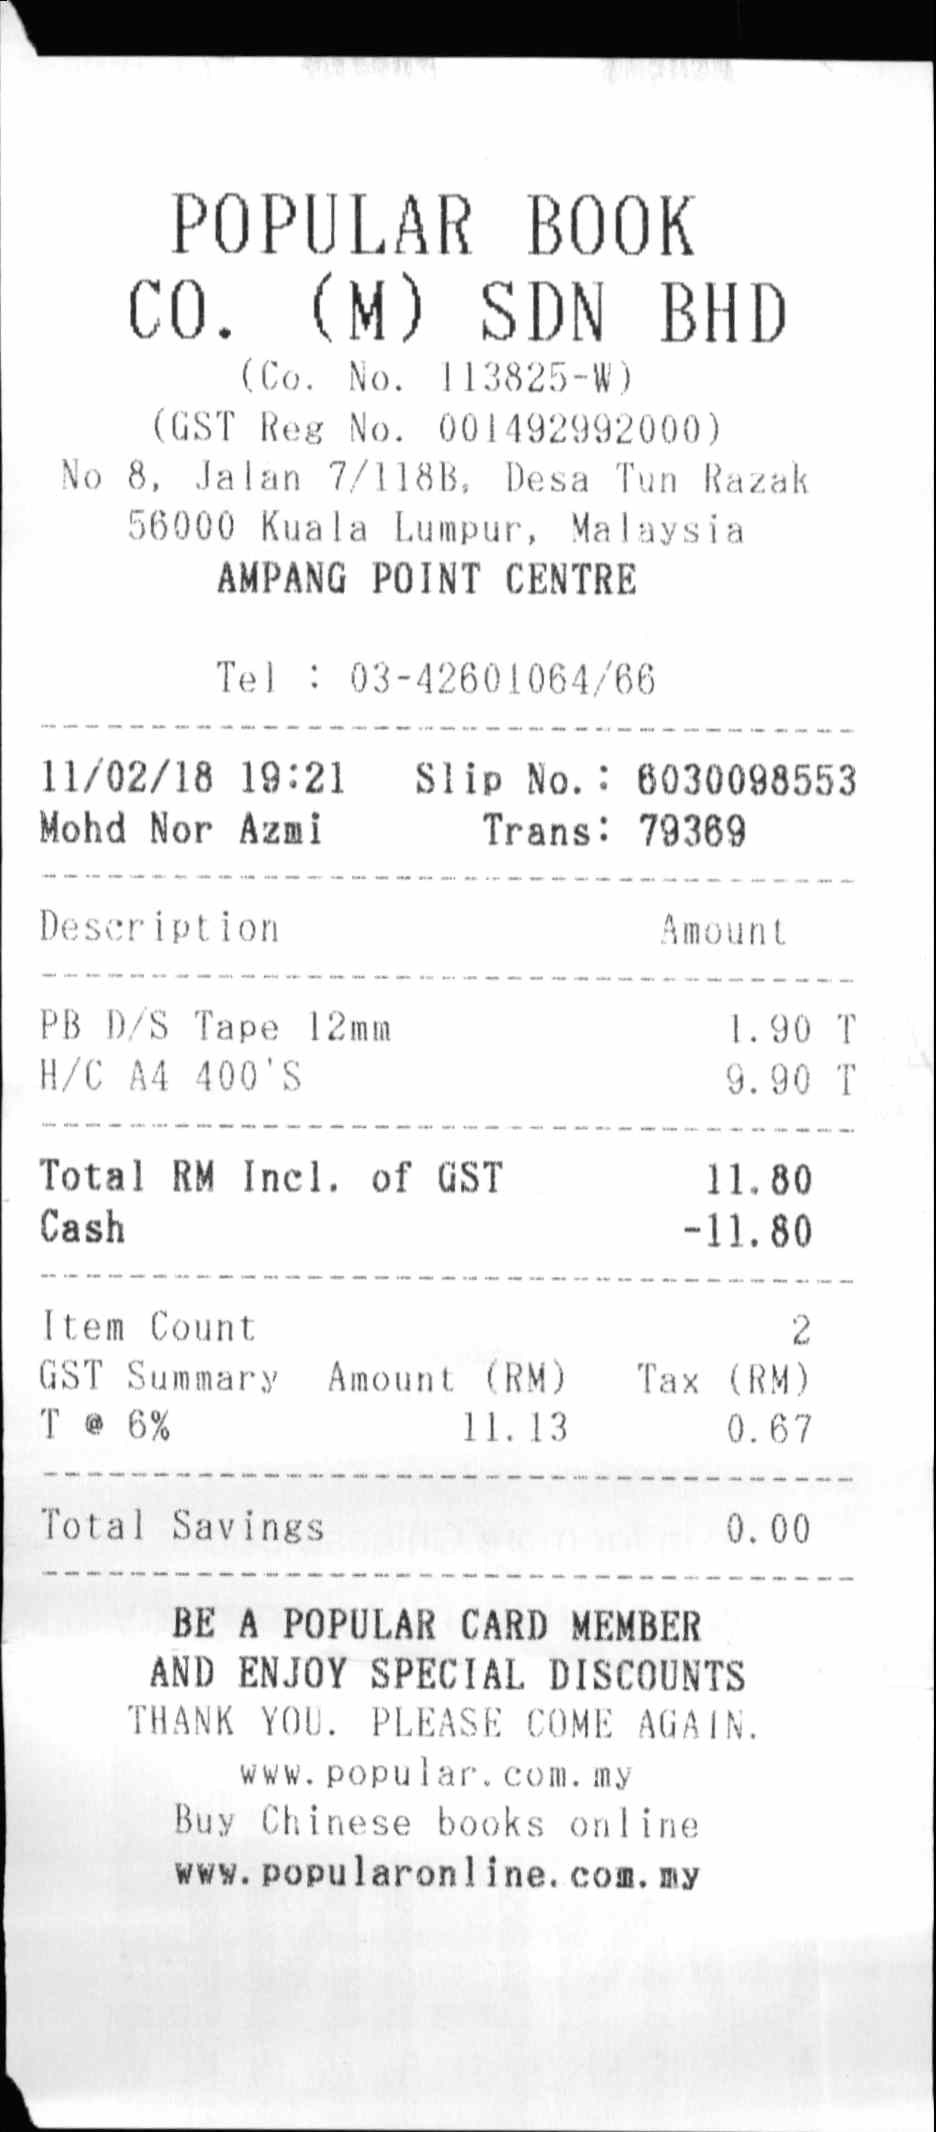
POPULAR BOOK
CO. (M) SDN BHD
(CO. NO. 113825-W)
(GST REG NO. 001492992000)
NO 8, JALAN 7/118B, DESA TUN RAZAK
56000 KUALA LUMPUR, MALAYSIA
AMPANG POINT CENTRE
TEL : 03-42601064/66
11/02/18 19 : 21
SLIP NO. : 6030098553
MOHD NOR AZMI
TRANS : 79369
DESCRIPTION
AMOUNT
PB D/S TAPE 12MM
1.90 T
H/C A4 400'S
9.90 T
TOTAL RM INCL. OF GST
11.80
CASH
-11.80
ITEM COUNT
2
GST SUMMARY
AMOUNT (RM)
TAX (RM)
T @ 6%
11.13
0.67
TOTAL SAVINGS
0.00
BE A POPULAR CARD MEMBER
AND ENJOY SPECIAL DISCOUNTS
THANK YOU. PLEASE COME AGAIN.
WWW. POPULAR . COM. MY
BUY CHINESE BOOKS ONLINE
WWW. POPULARONLINE. COM. MY